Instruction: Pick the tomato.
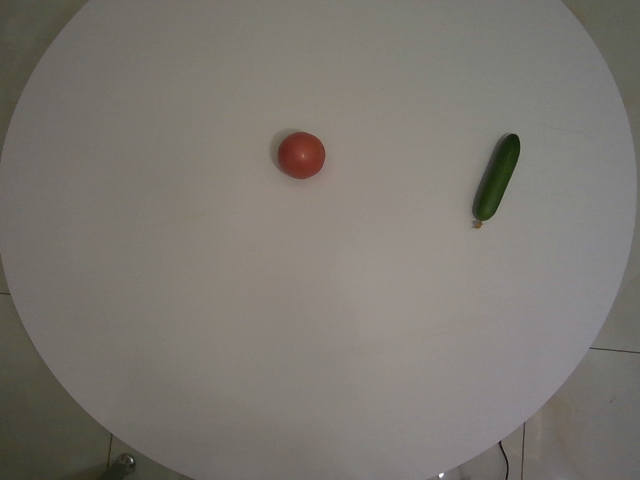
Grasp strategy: vertical